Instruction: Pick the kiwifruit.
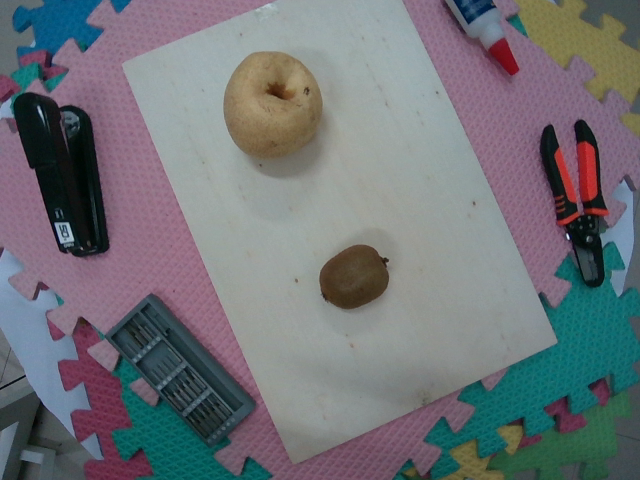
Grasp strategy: vertical